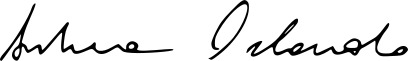
Signature of: andrea orlando